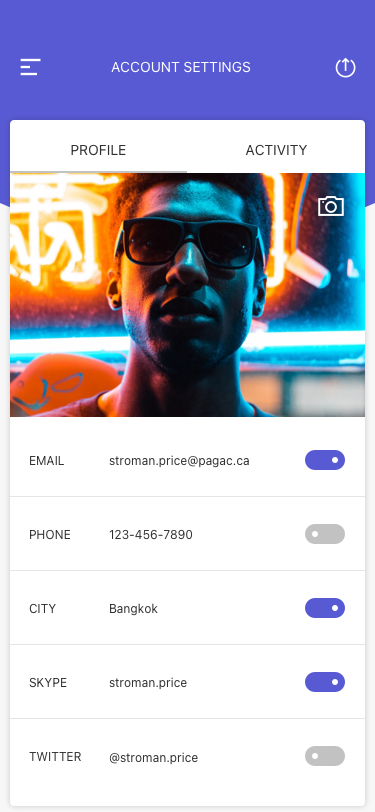
Text in this UI design:
ACCOUNT SETTINGS
@stroman.price
TWITTER
stroman.price
SKYPE
Bangkok
CITY
123-456-7890
PHONE
stroman.price@pagac.ca
EMAIL
Activity
Profile